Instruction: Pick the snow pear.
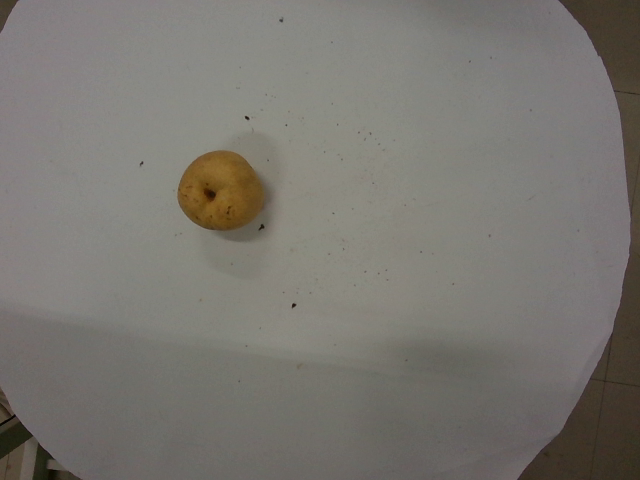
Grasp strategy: vertical